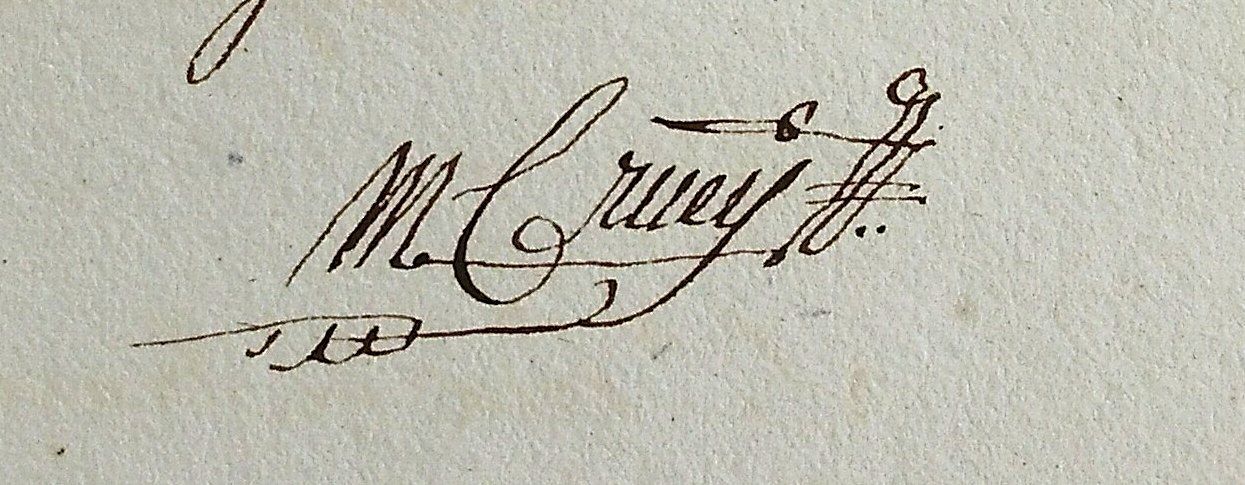
Signature of: mathurin crucy